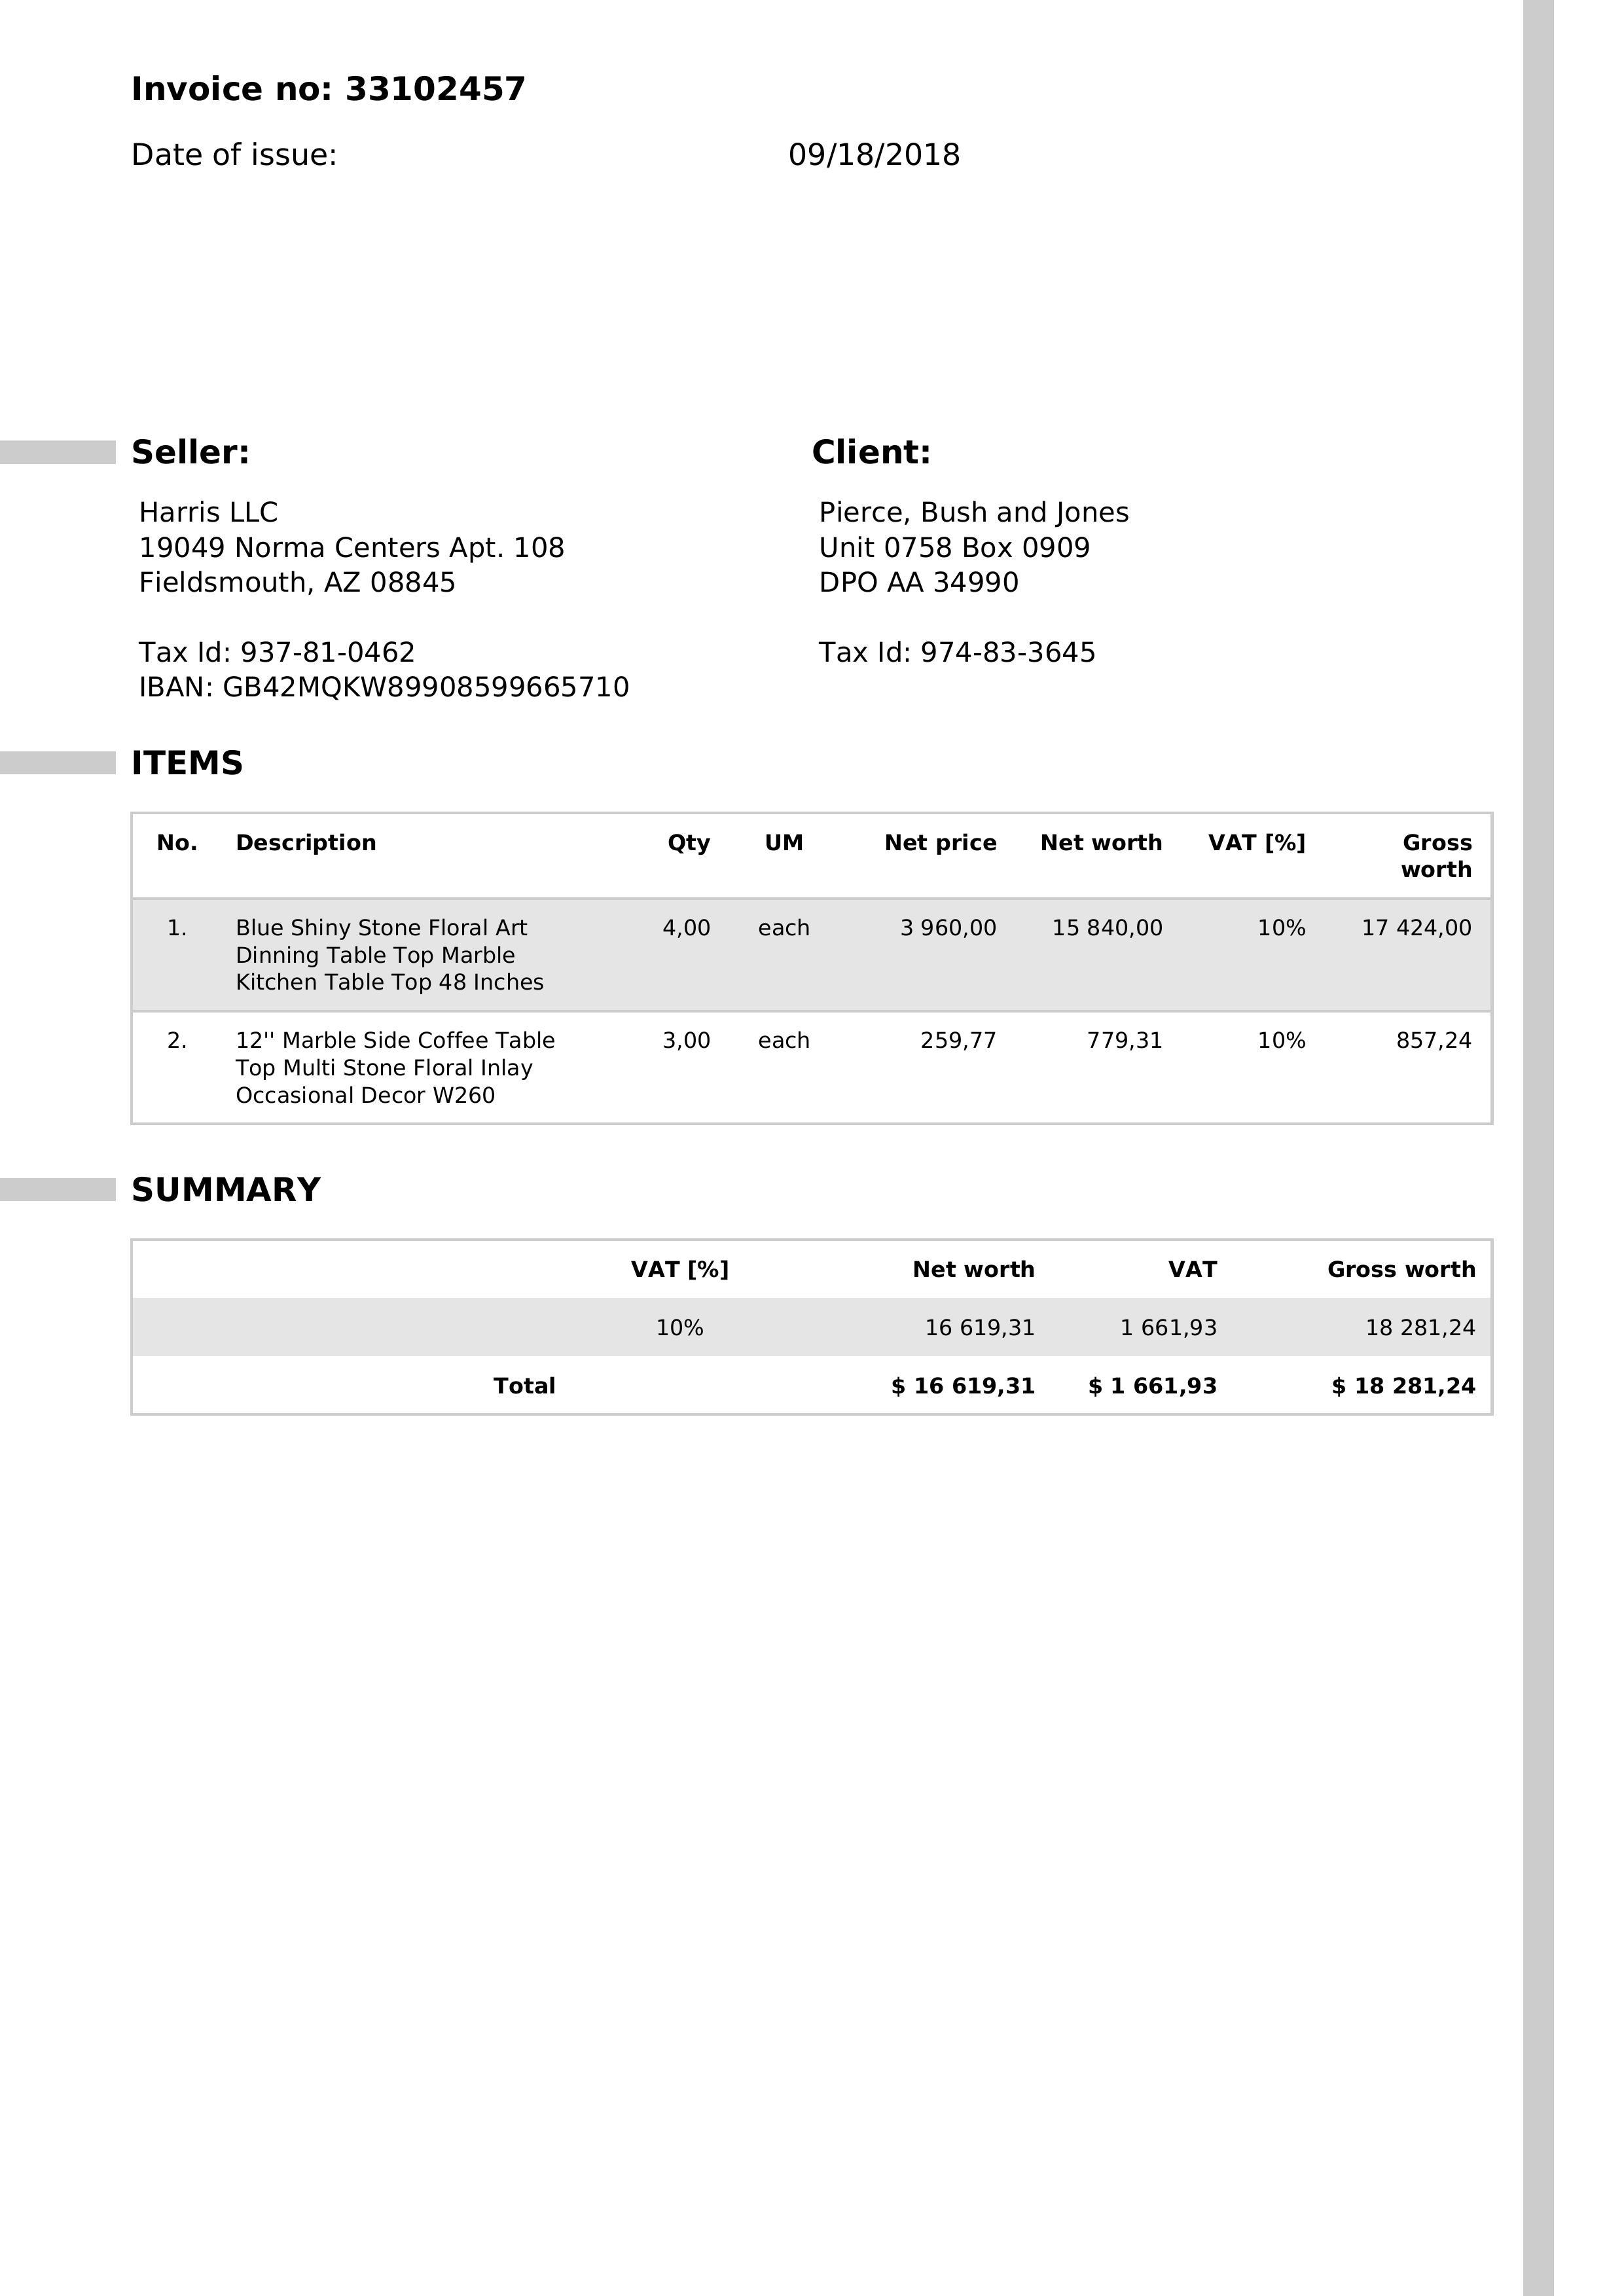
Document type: Invoice